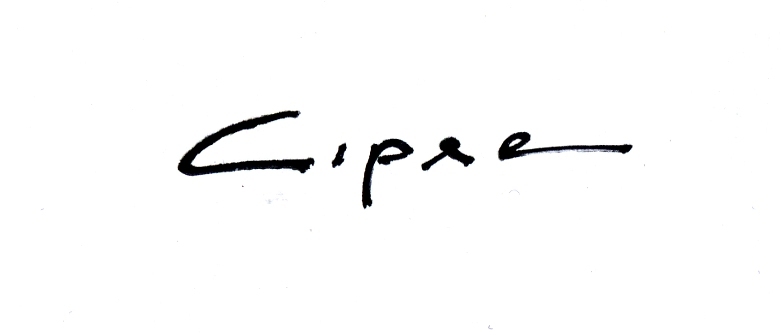
Signature of: stéphane cipre